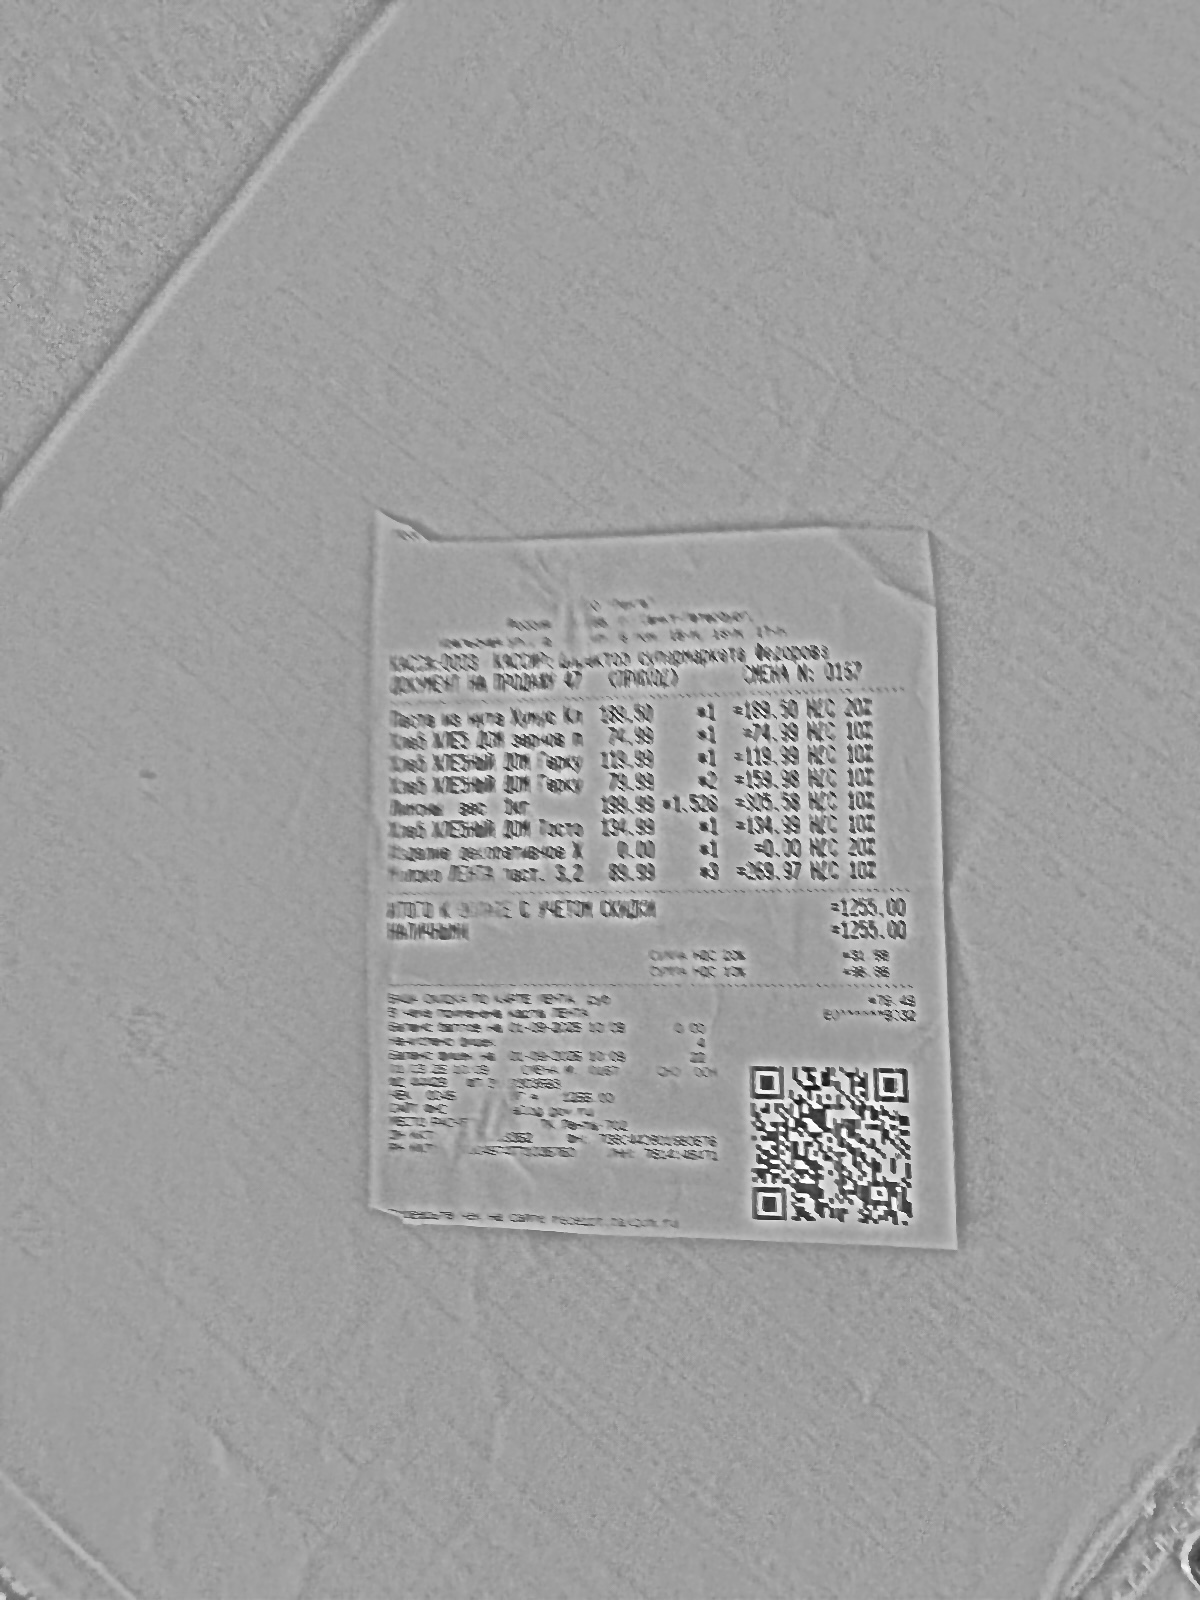
Продавец: ООО "ЛЕНТА"
ИНН: 7814148471
Дата: 01.09.25
Товары: ОТРУБИ ОГО! РЖАНЫЕ БОР; ХЛЕБ ХЛЕБНЫЙ ДОМ ТОСТО; ХЛЕБ ХЛЕБ ДОМ ЗЕРНОВ П; ХЛЕБ КАРАВАЙ АНГЛИЙСКИ; ЛИМОНЫ ВЕС 1КГ; СЫР PRESIDENT ТВОРОЖНЫ
Количество: 2; 1; 3; 2; 0.854; 2
Цена: 39.99; 69.99; 74.99; 54.99; 199.99; 119.99
Сумма: 79.98; 69.99; 224.97; 109.98; 170.79; 239.98
Итого: 1255.00